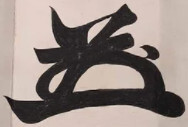
Signature of: tokugawa iemochi